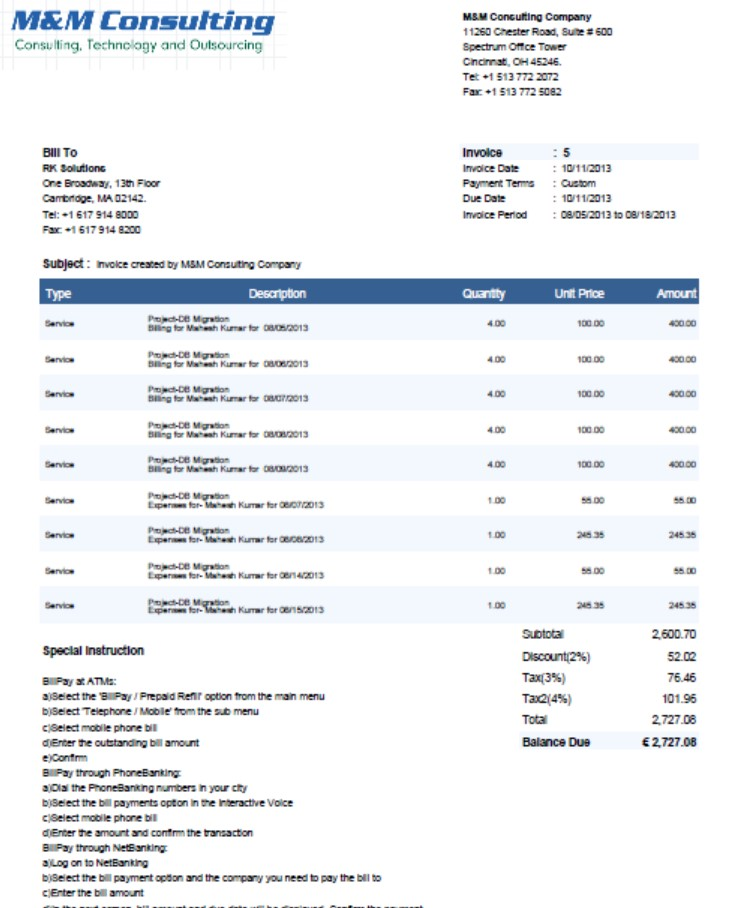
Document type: Invoice